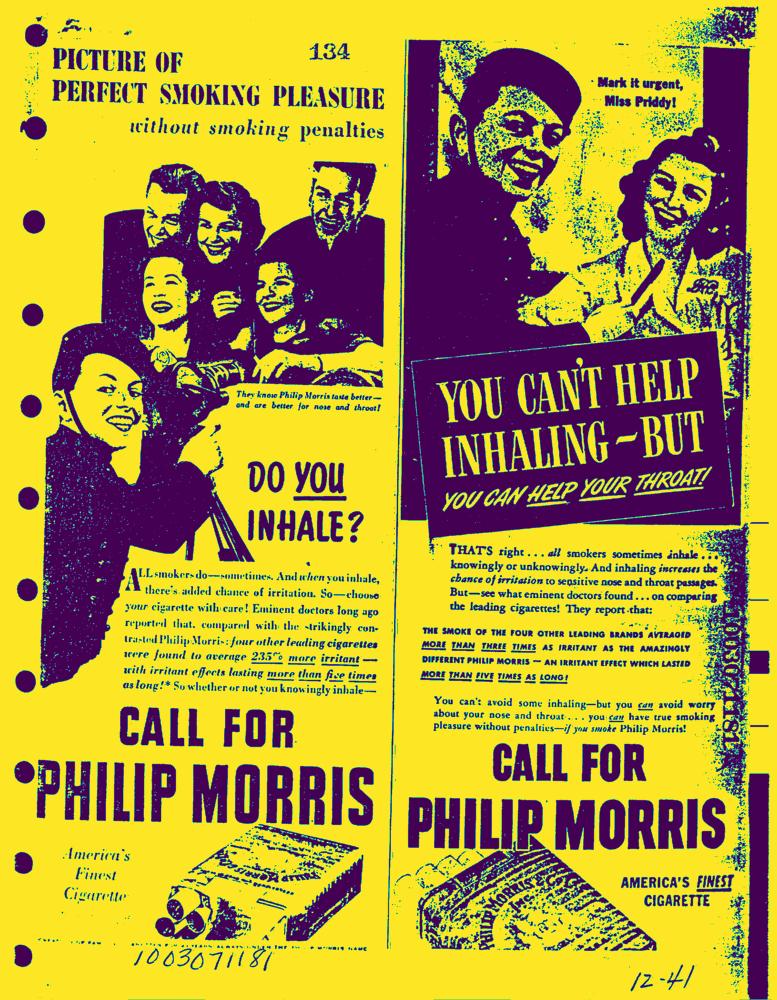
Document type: AD